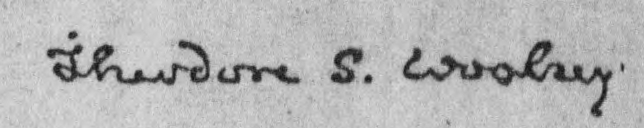
Signature of: theodore salisbury woolsey